Question: How is the property described in the document?
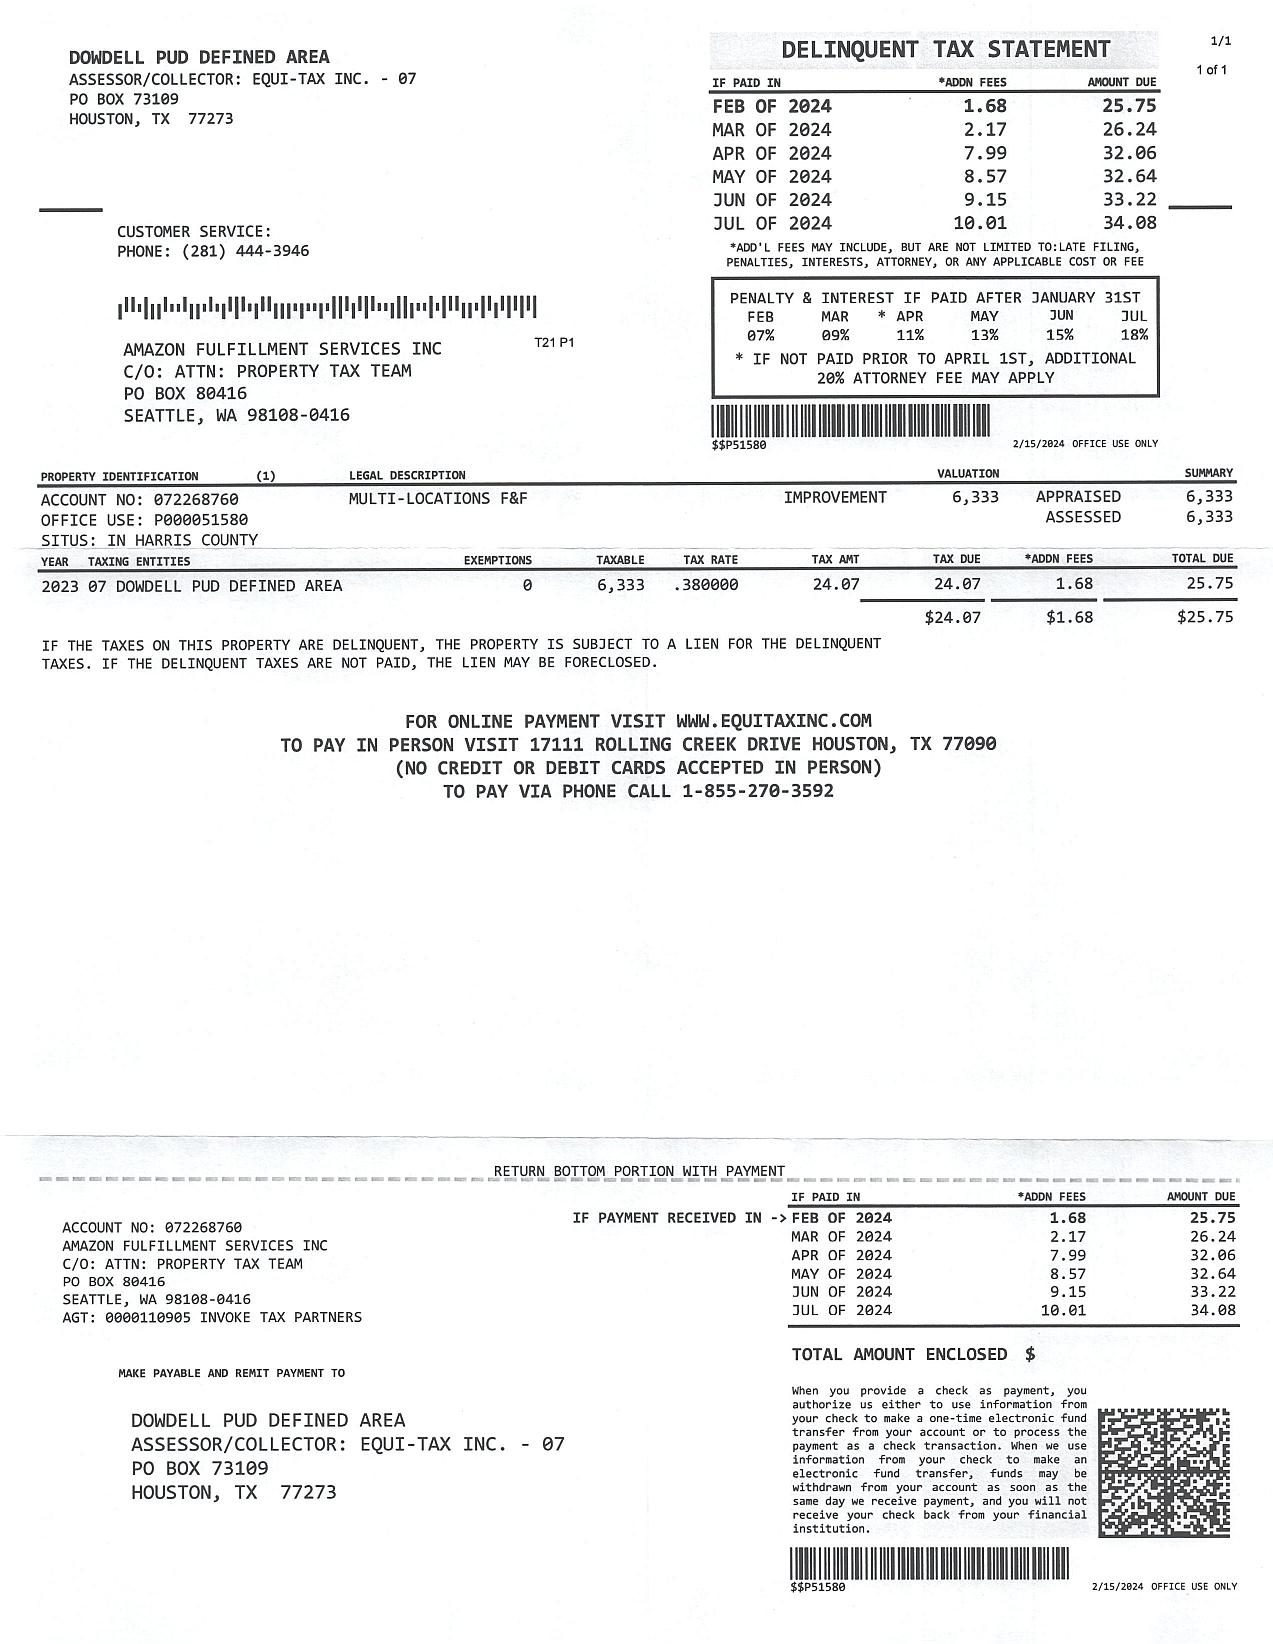
Answer: "MULTI-LOCATIONS FBF"